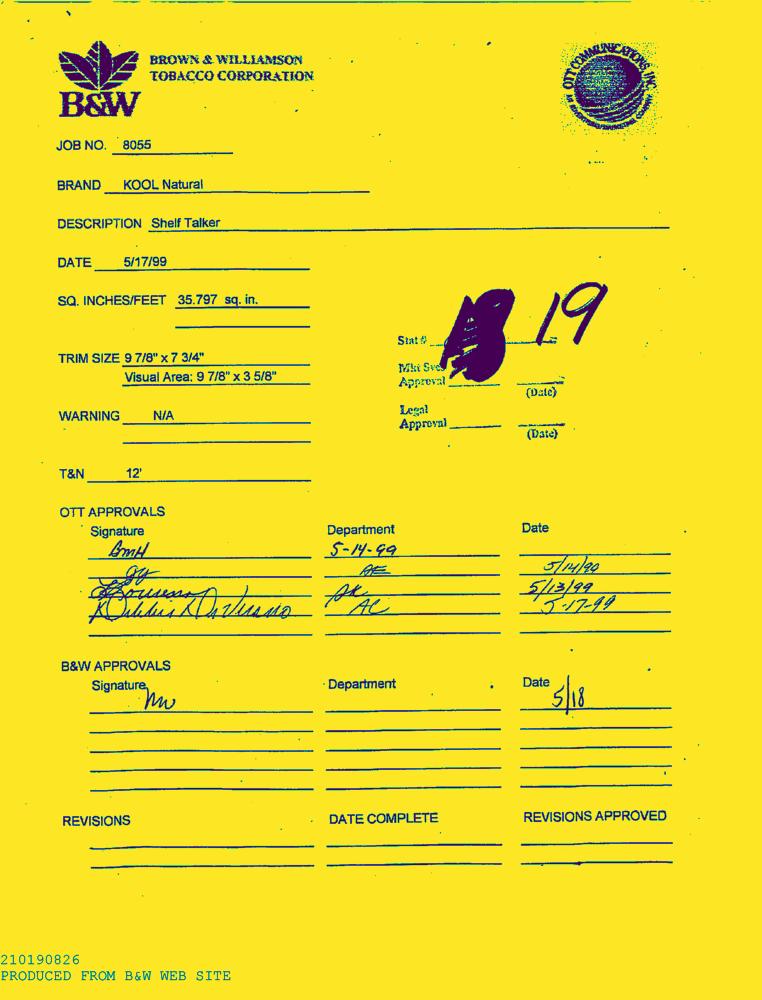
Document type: AD